Question: What is the date of the hearing as scheduled in the document?
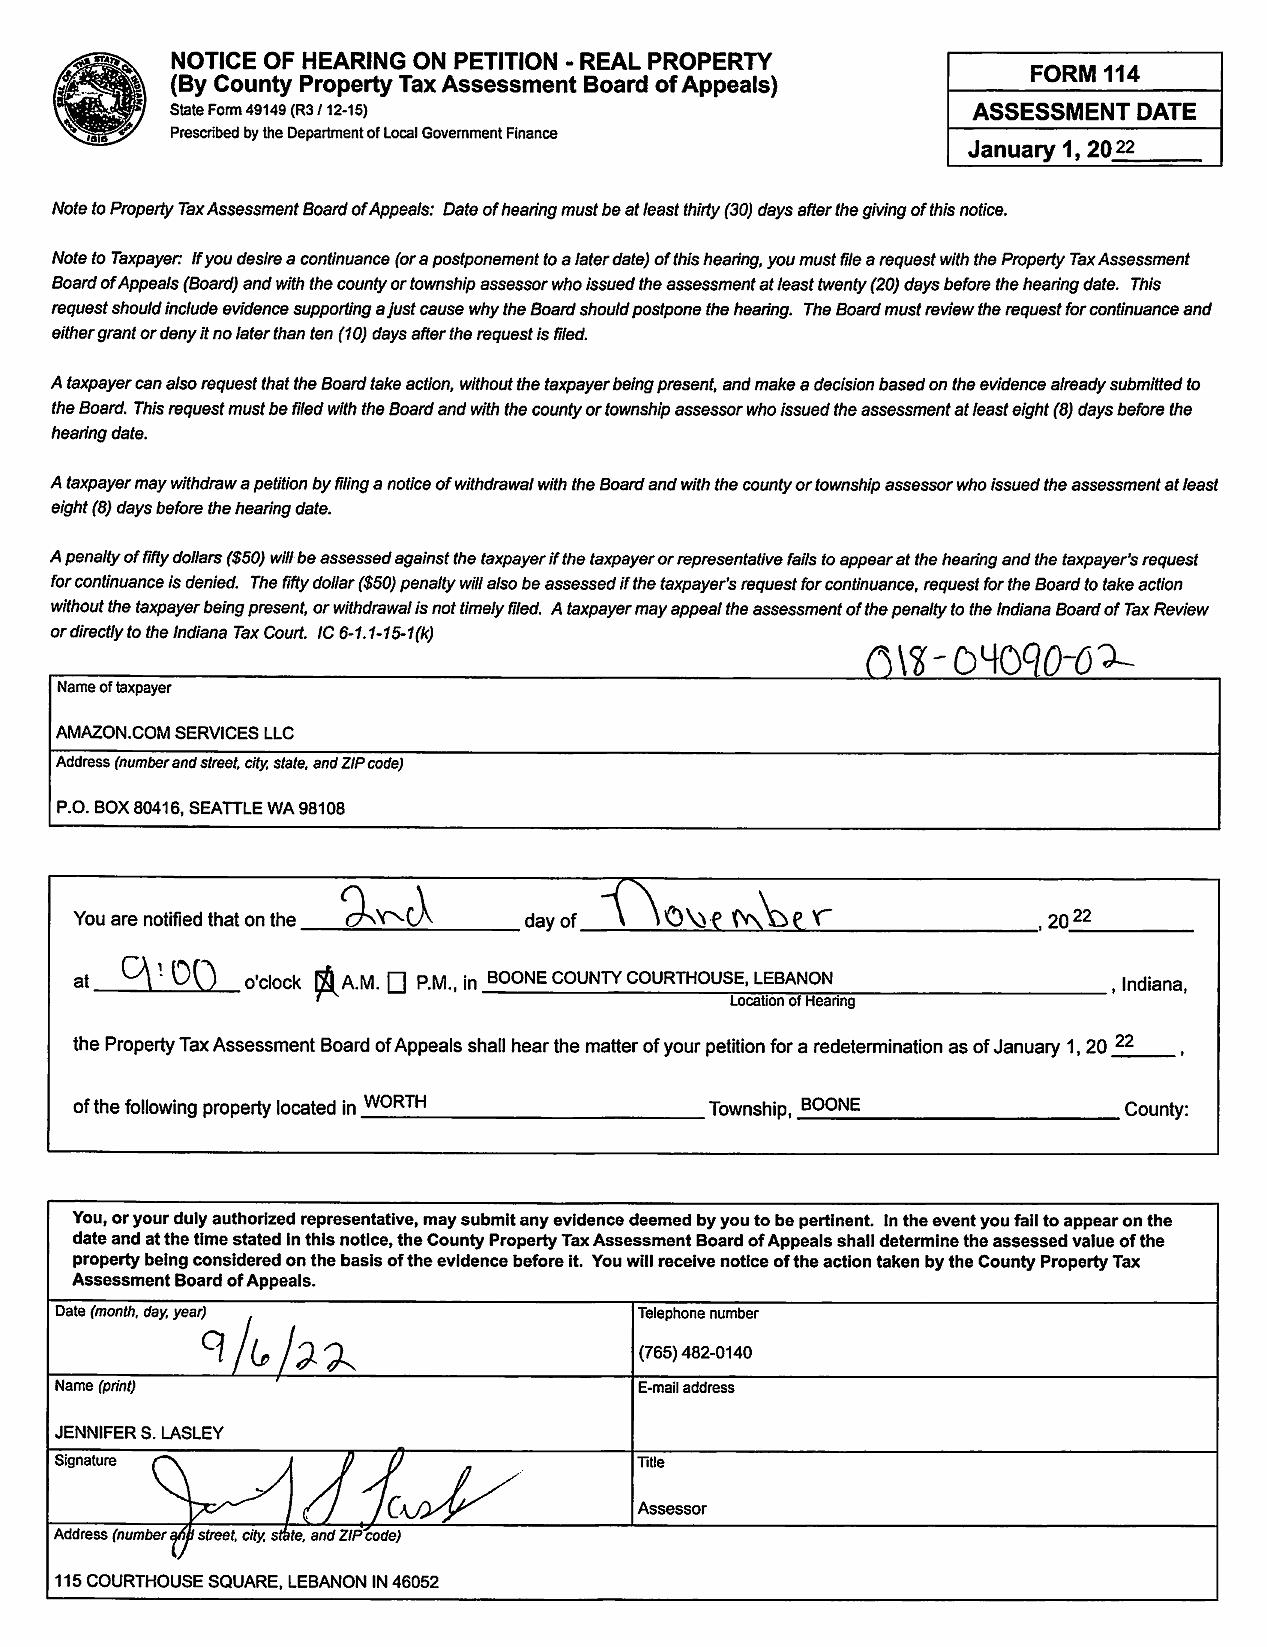
Answer: "22nd November, 2022"